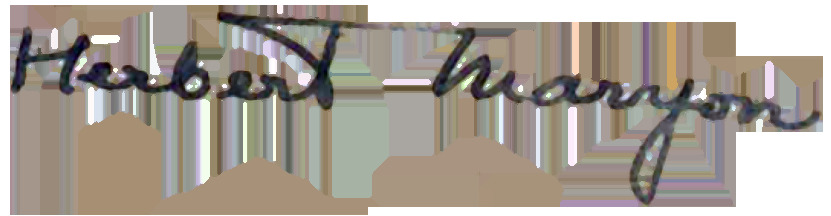
Signature of: herbert maryon